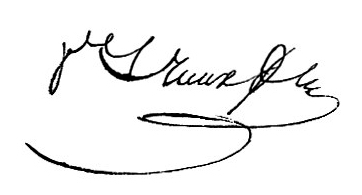
Signature of: philibert joseph roux